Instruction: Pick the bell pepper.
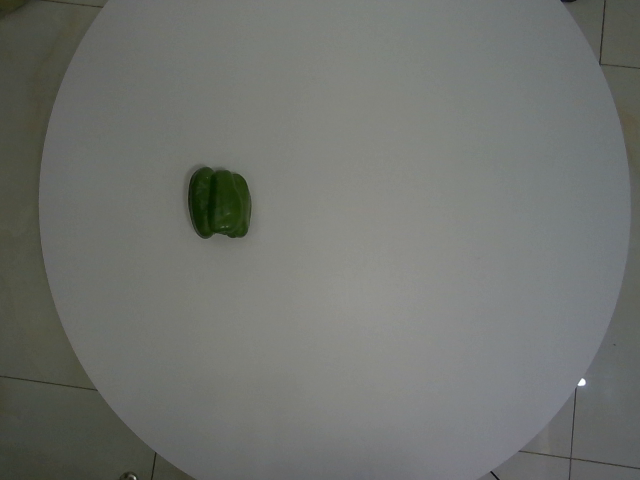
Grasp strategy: vertical